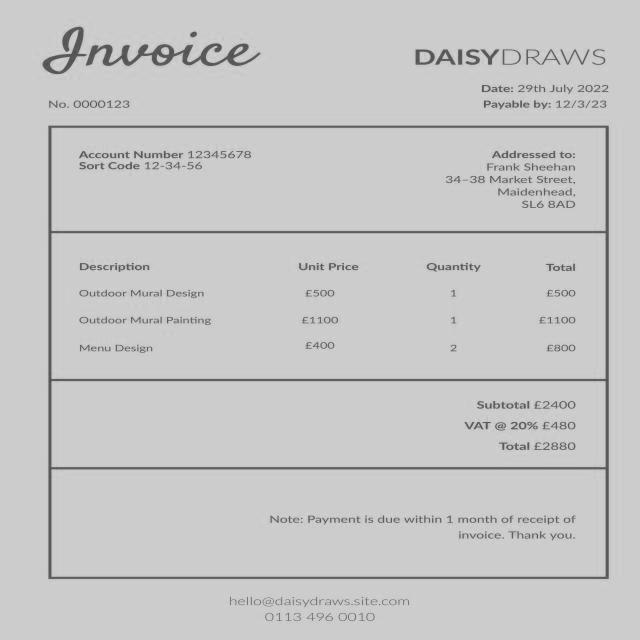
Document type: Invoice